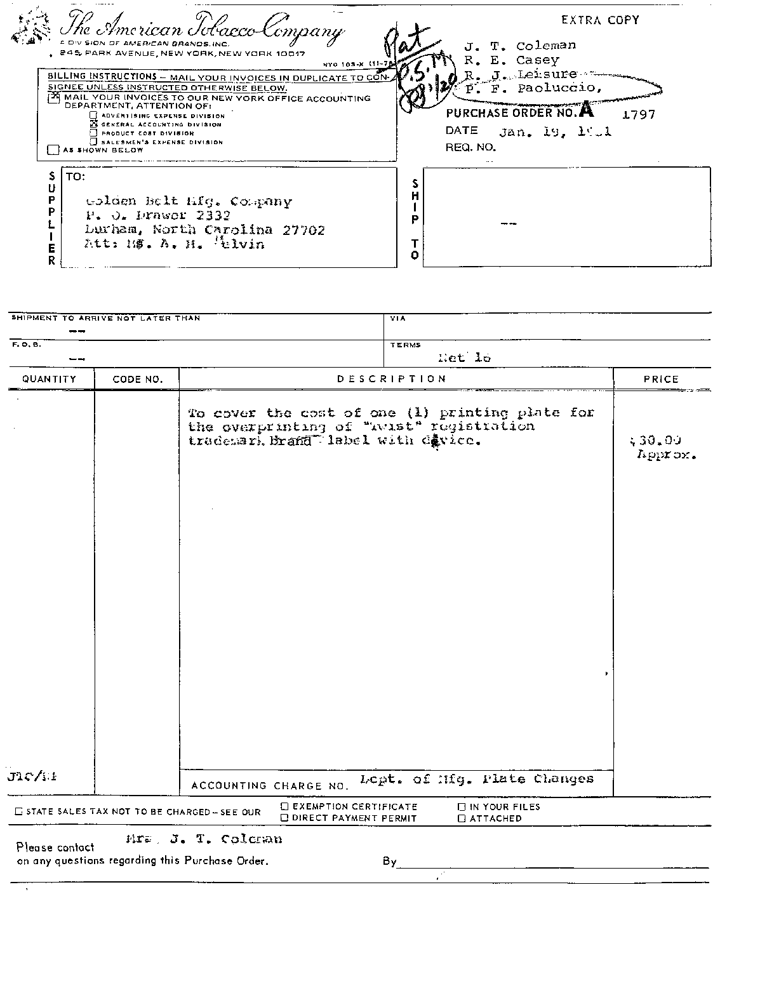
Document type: Invoice